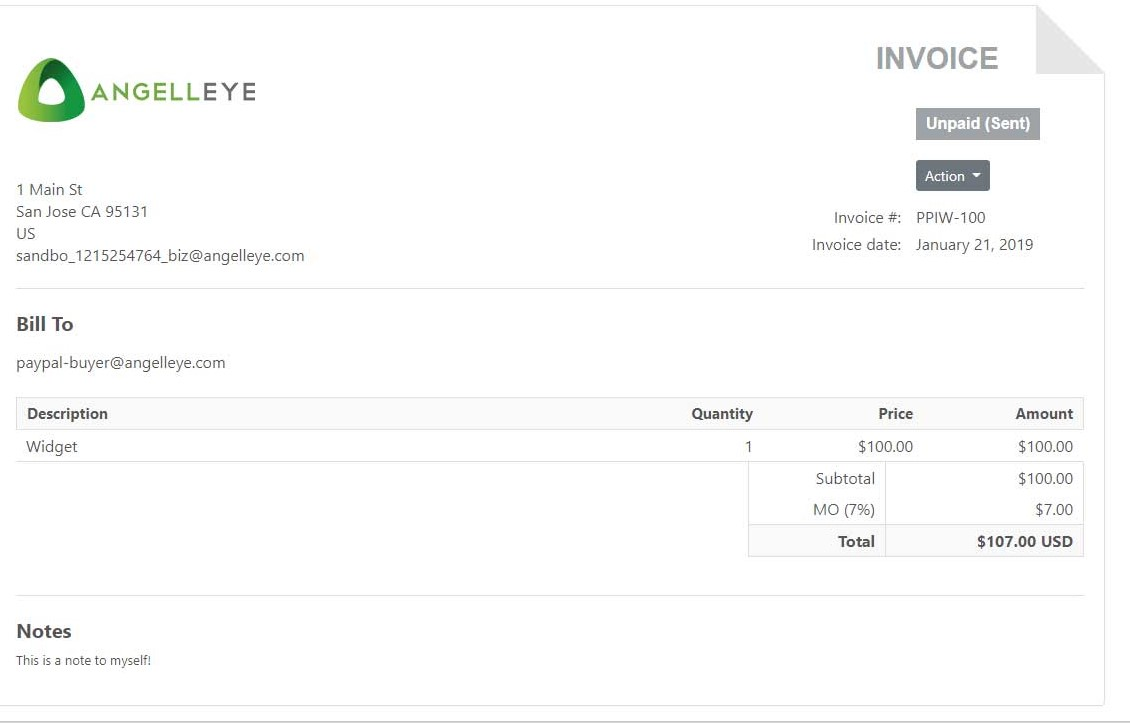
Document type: Invoice